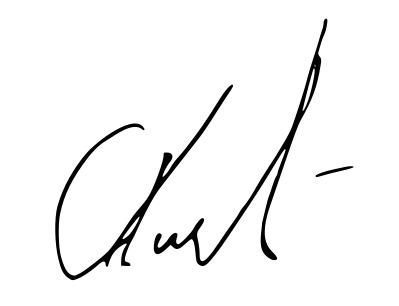
Signature of: svyatoslav khalizov